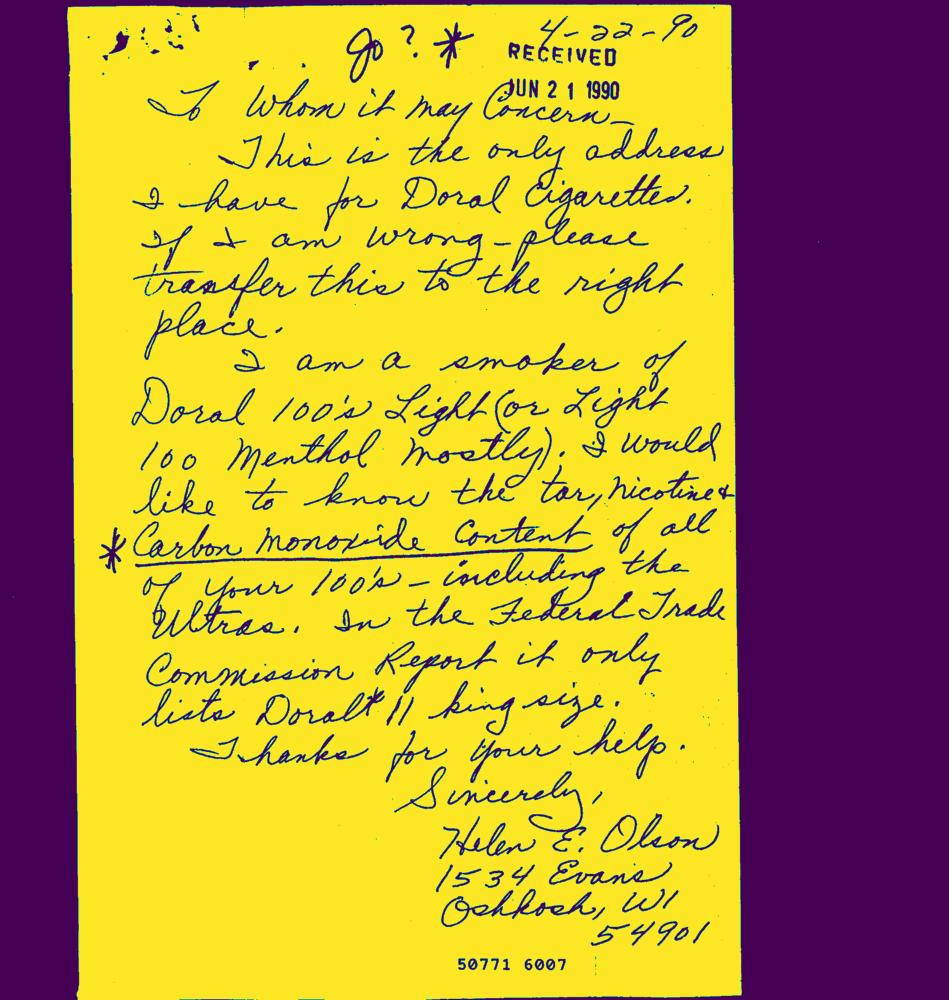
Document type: Hand-Written